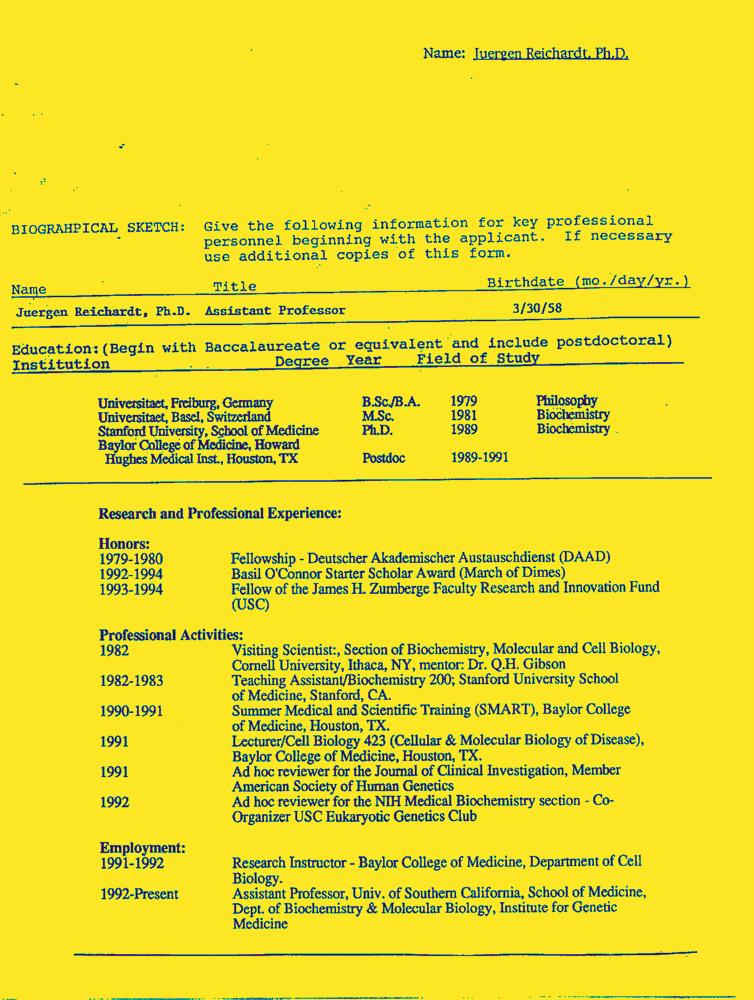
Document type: Resume-Doc